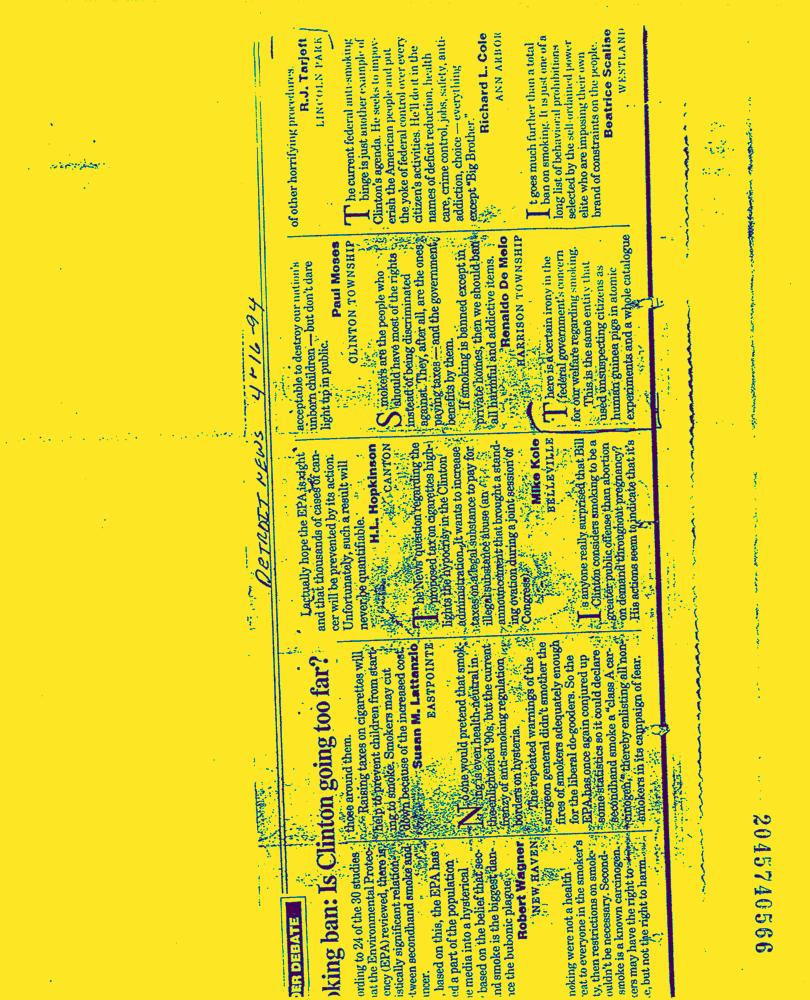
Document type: News-Article